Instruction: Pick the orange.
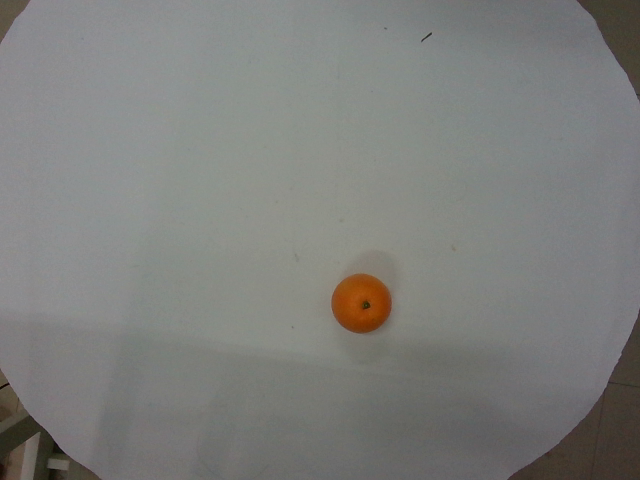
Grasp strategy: vertical